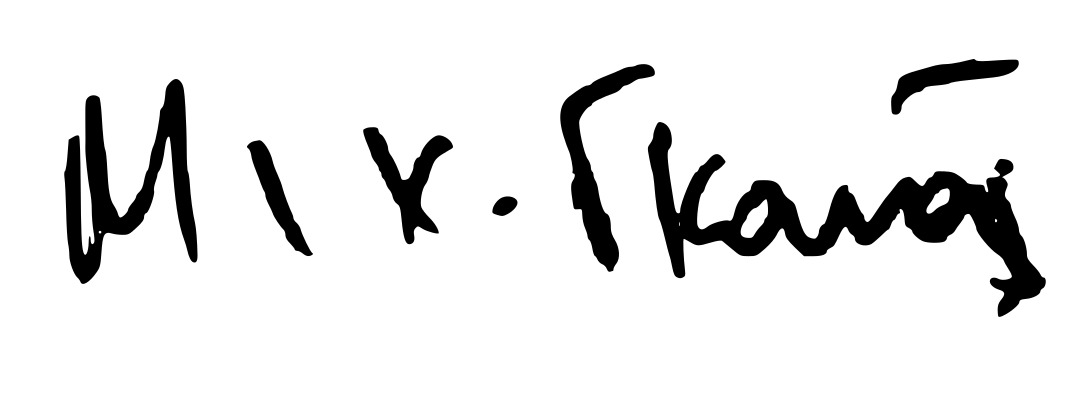
Signature of: michalis gkanas